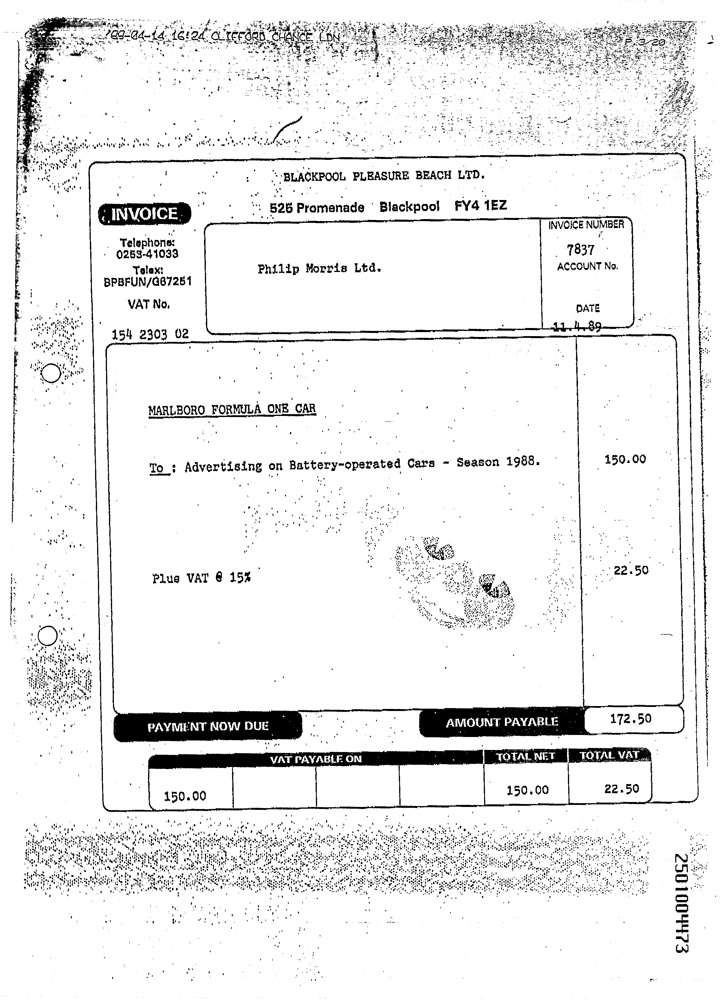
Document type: Invoice